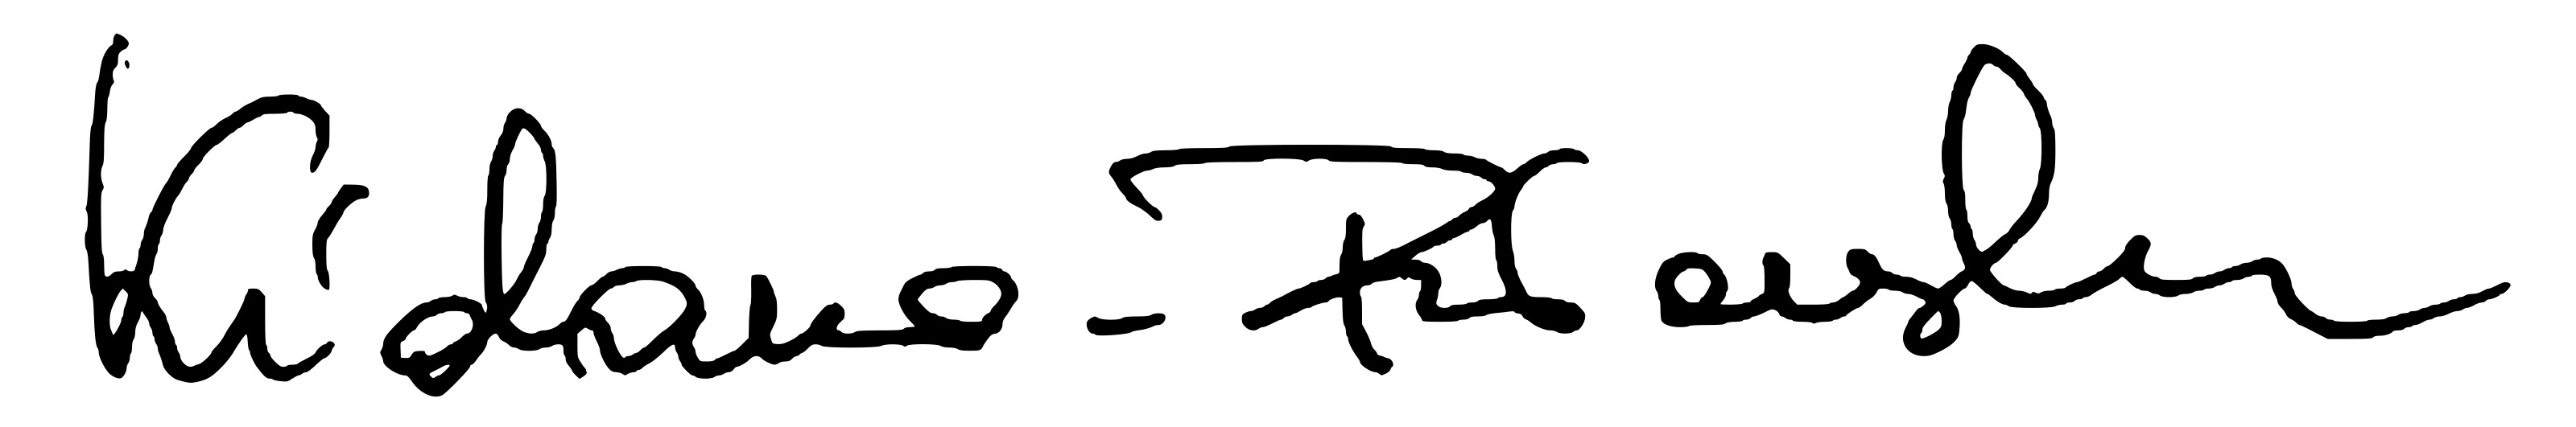
Signature of: małgorzata kidawa błońska